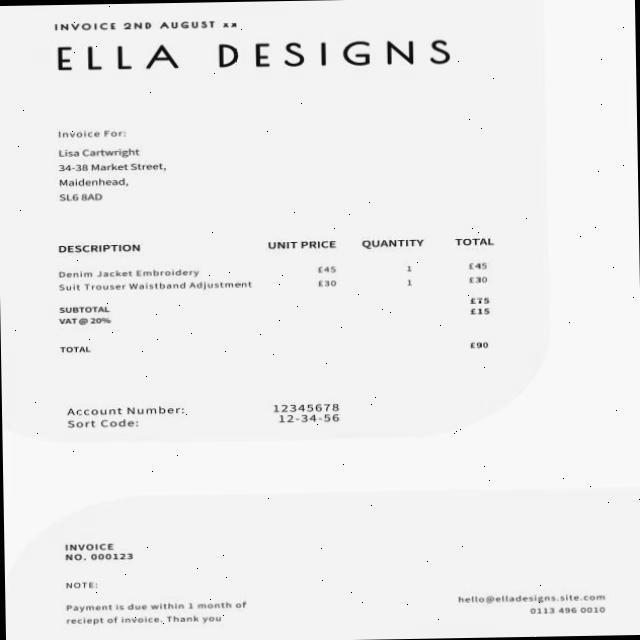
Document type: Invoice